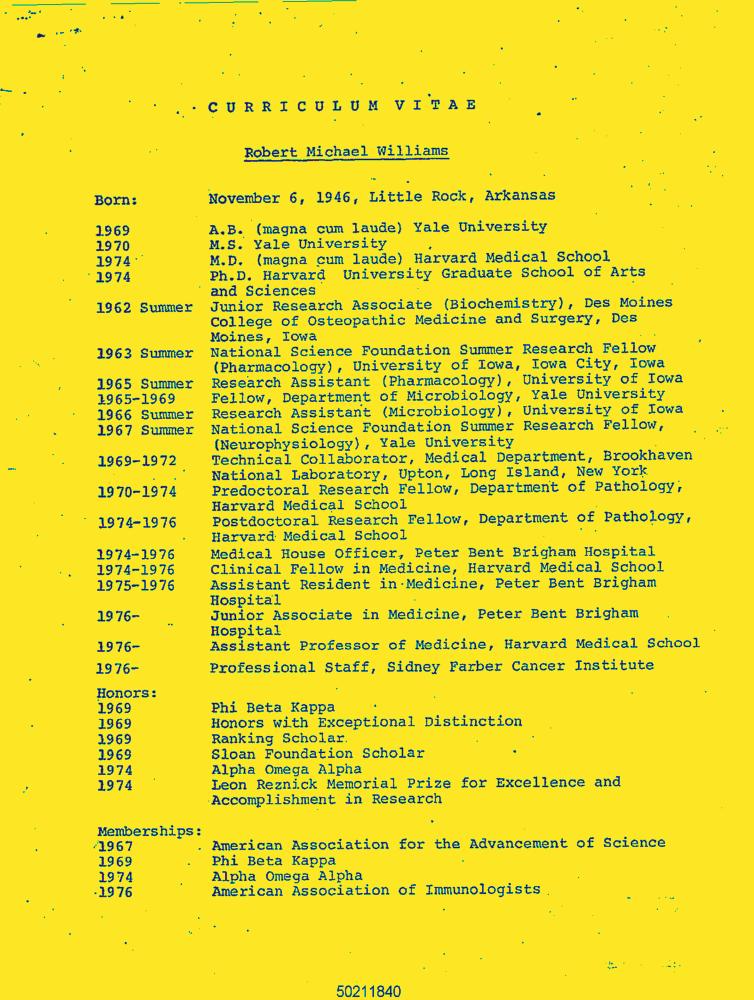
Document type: Resume-Doc